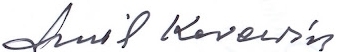
Signature of: emil karewicz